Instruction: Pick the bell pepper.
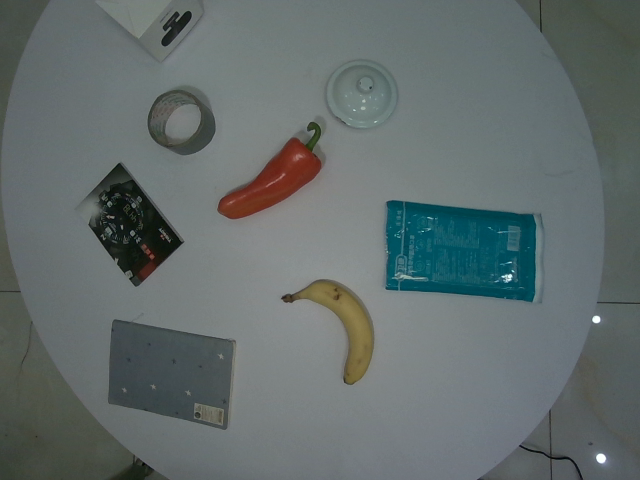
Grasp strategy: vertical